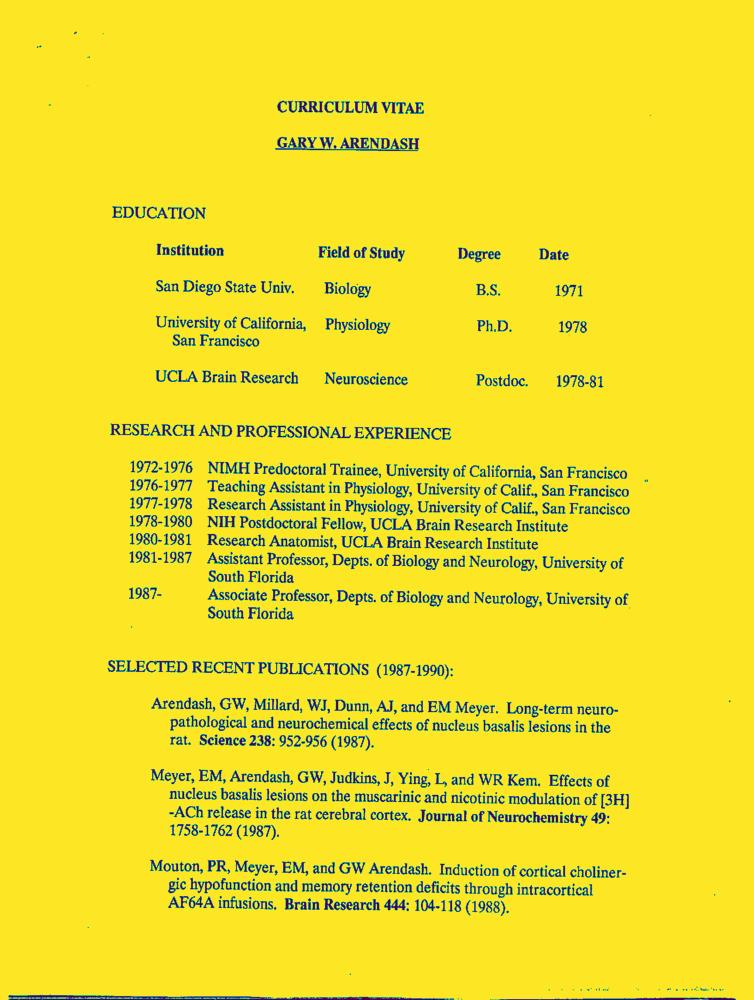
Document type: Resume-Doc